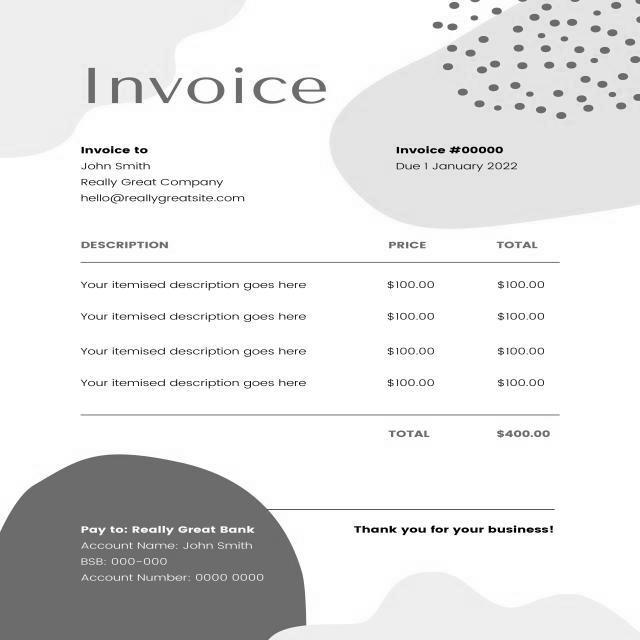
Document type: Invoice